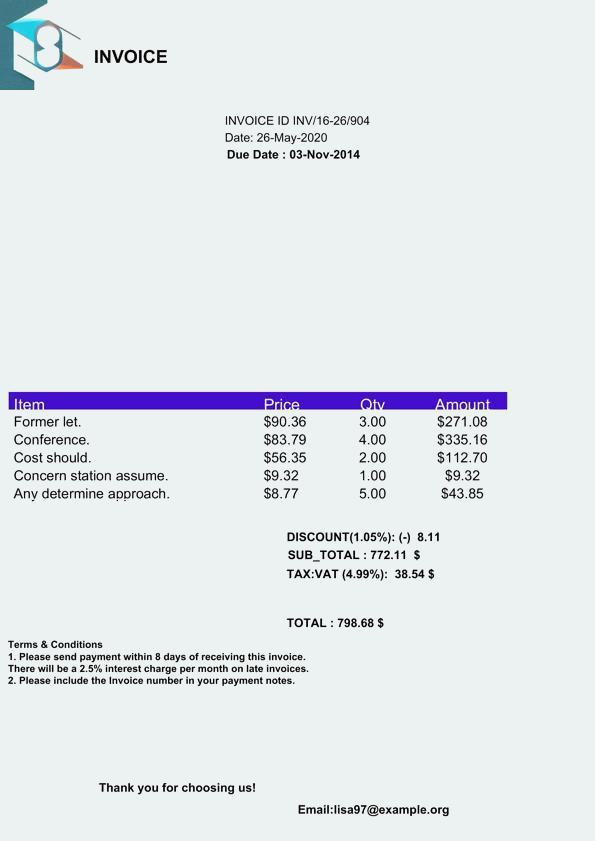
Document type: Invoice